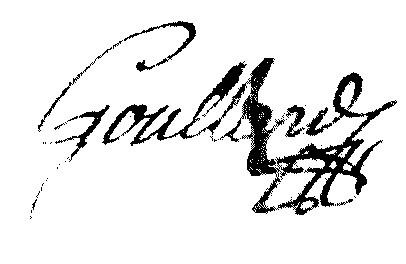
Signature of: jean claude elisabeth goullard